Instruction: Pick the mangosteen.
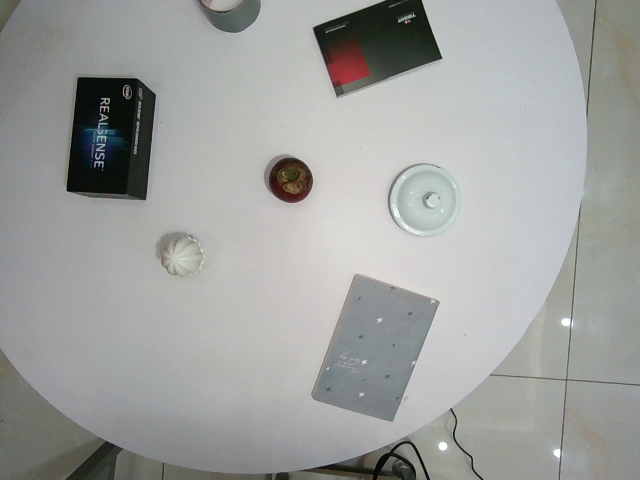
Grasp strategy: vertical